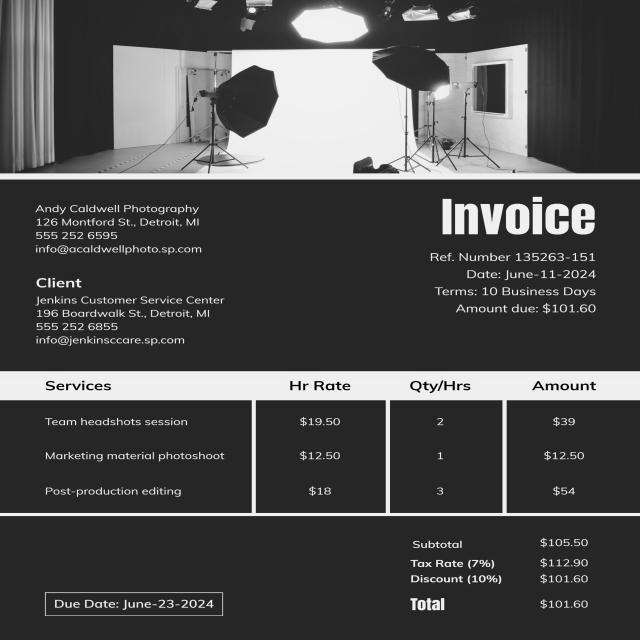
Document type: Invoice